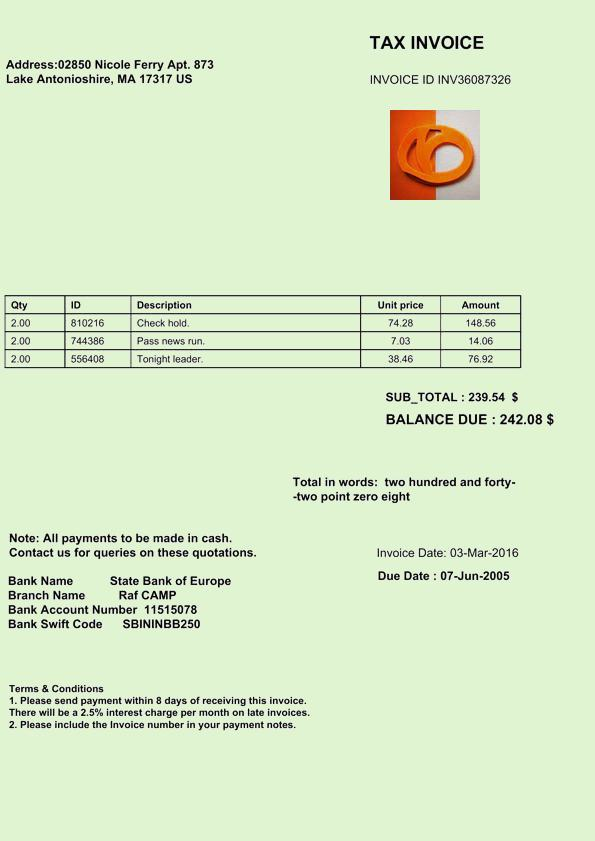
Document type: Invoice